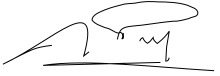
Signature of: jordi pujol